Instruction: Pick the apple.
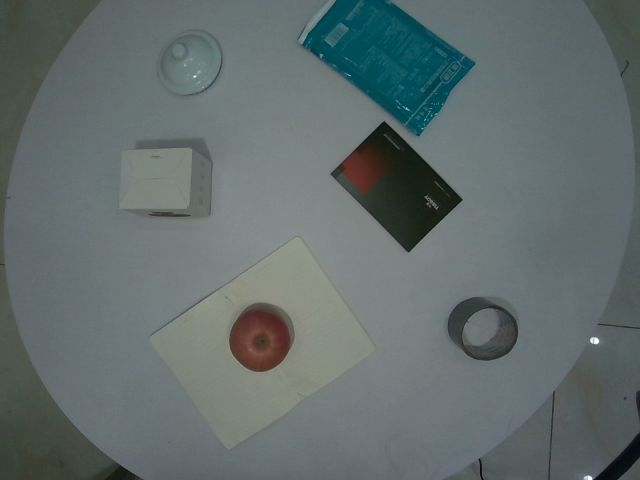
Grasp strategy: vertical